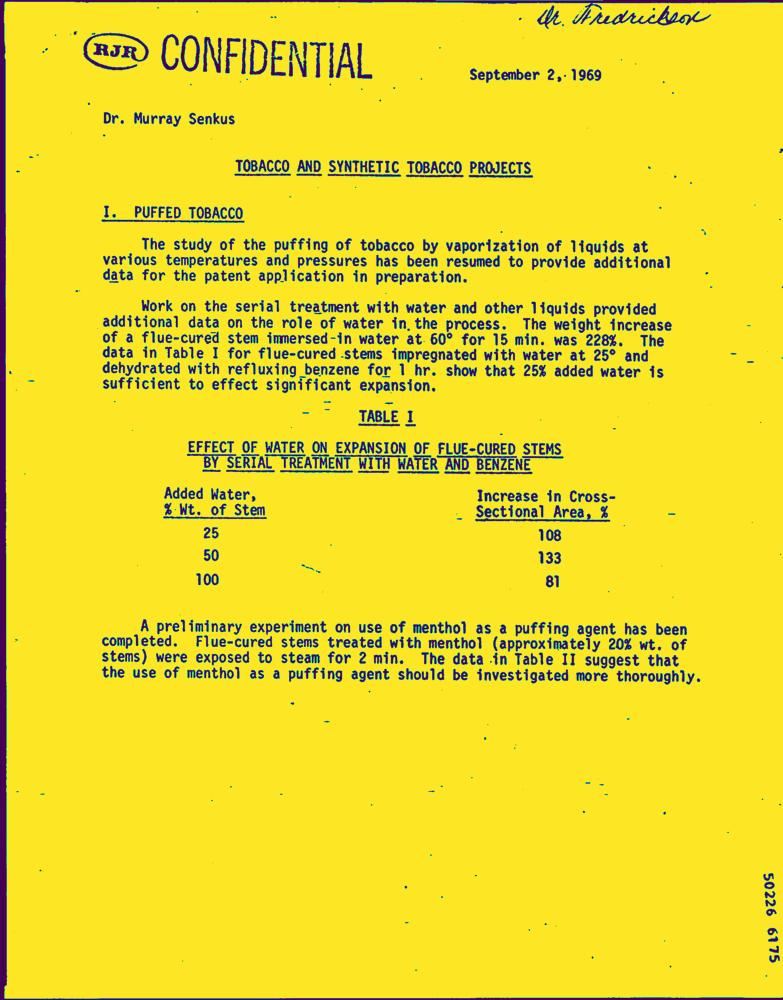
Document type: Letter-Doc